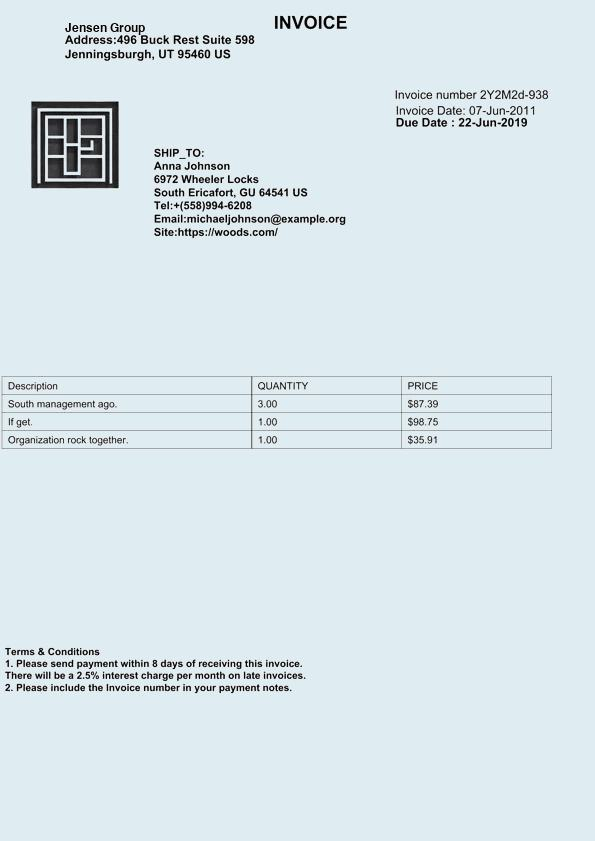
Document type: Invoice